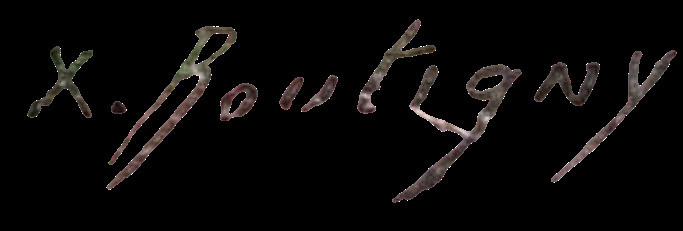
Signature of: xavier boutigny